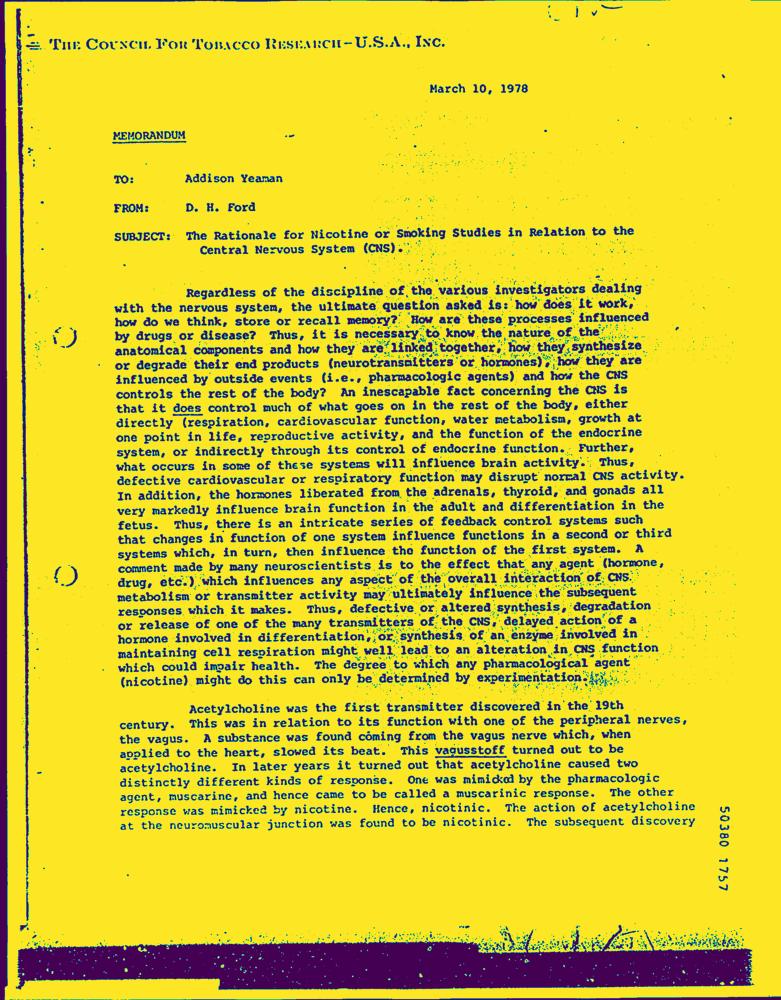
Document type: Letter-Doc